Question: What jurisdiction, city, or county is the document associated with?
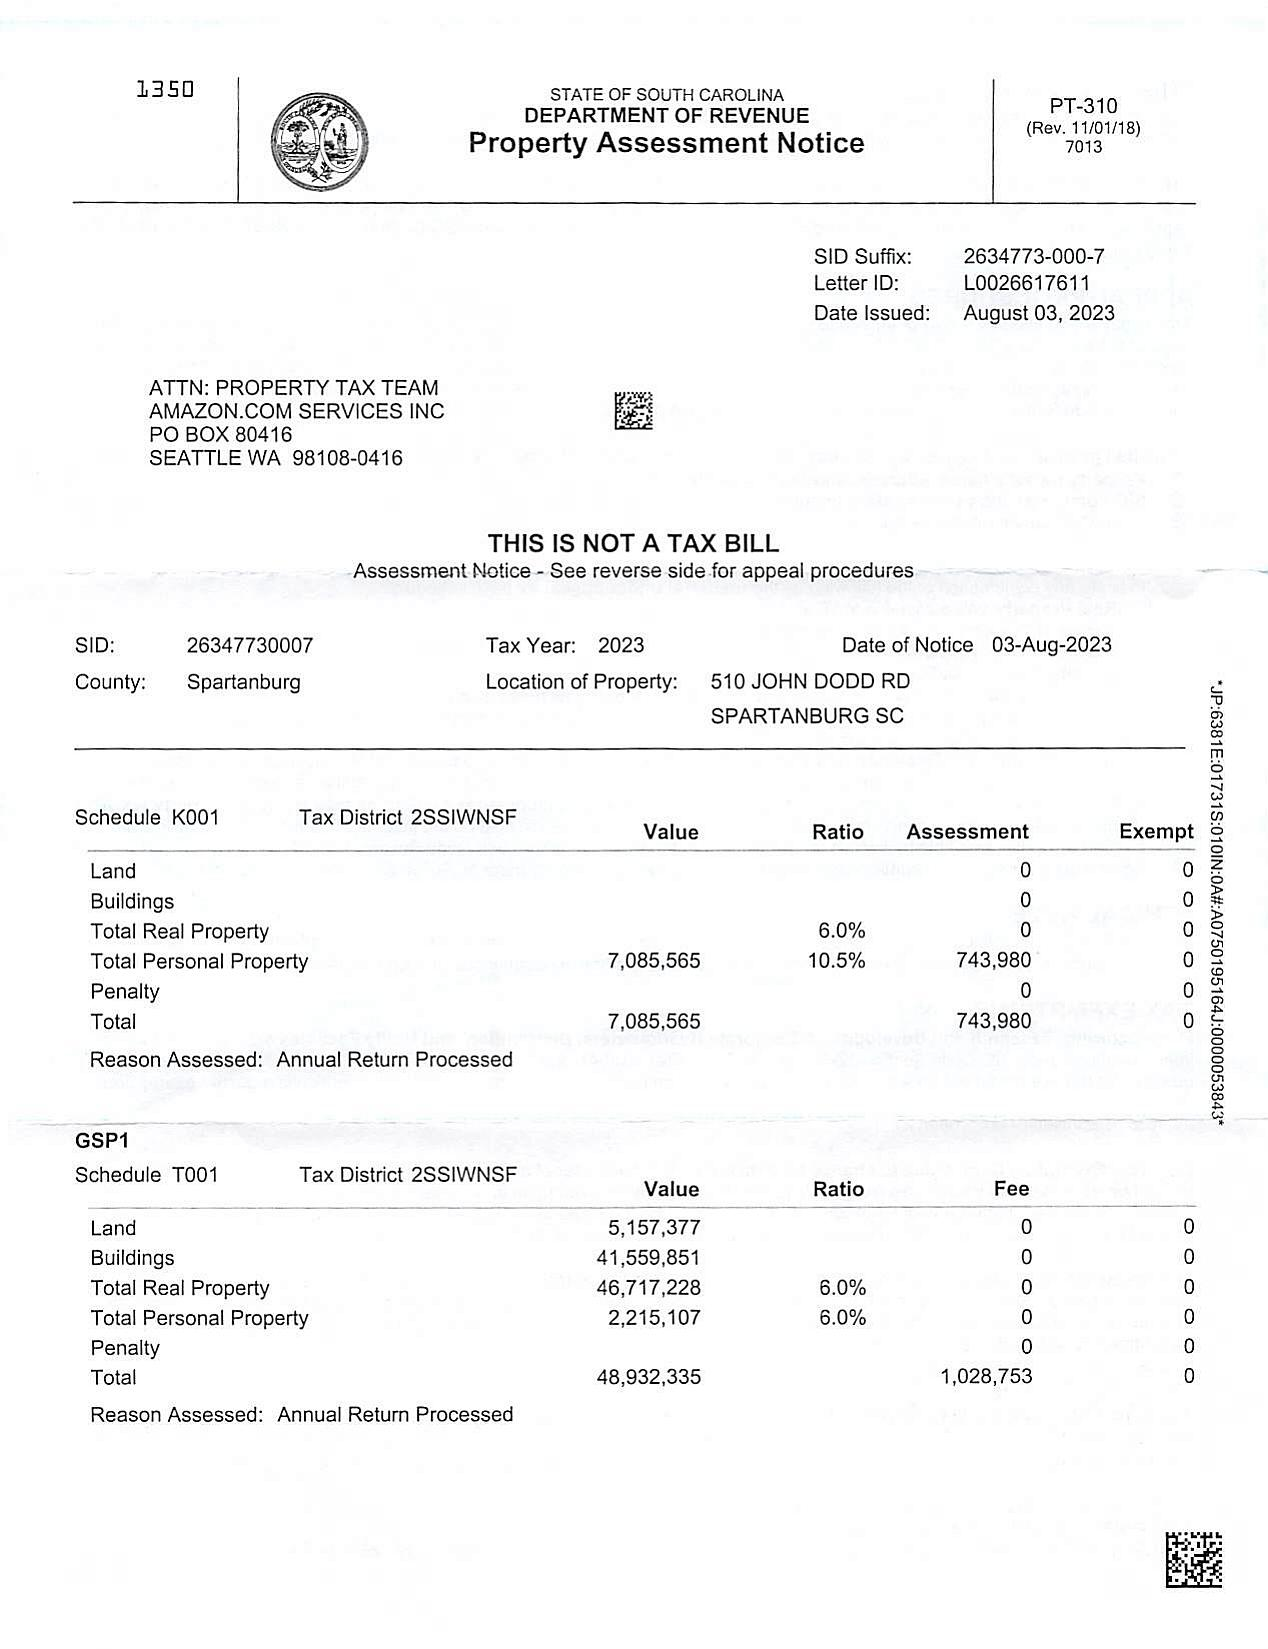
Answer: "Spartanburg"